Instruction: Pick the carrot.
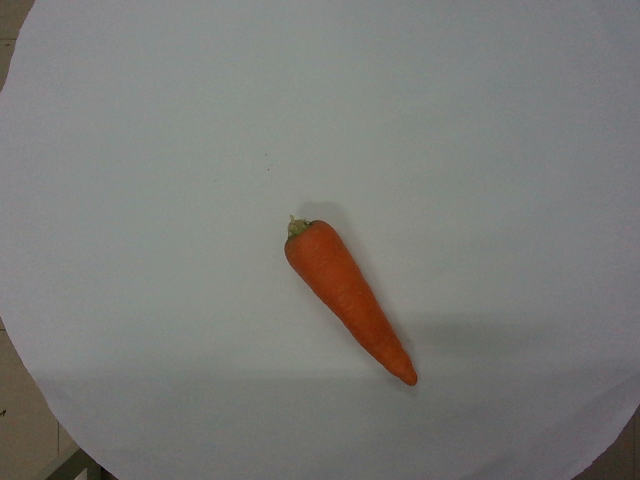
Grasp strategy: vertical